Question: What could the diagnosis suggest?
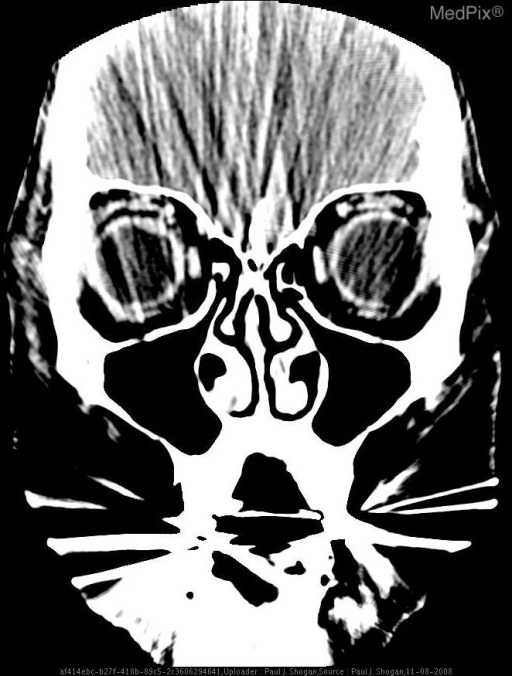
Answer: The possible diagnosis includes •  Right preseptal cellulitis with

» Choroidal Melanoma
» Metastases (Breast, Lung)
» Lymphoma
» Leukemia
» Choroidal hemangioma
» Coat’s Disease
» Toxocara Canis Infection
» Retrolental Fibroplasia.